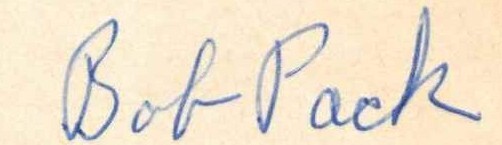
Signature of: robert pack